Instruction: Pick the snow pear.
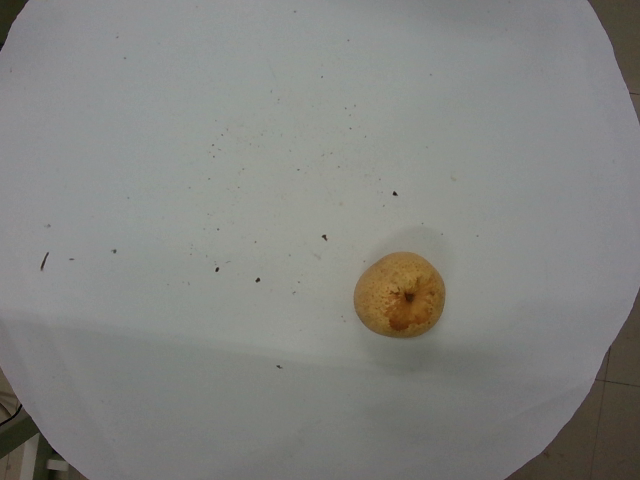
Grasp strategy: vertical